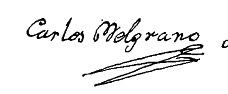
Signature of: carlos josé belgrano